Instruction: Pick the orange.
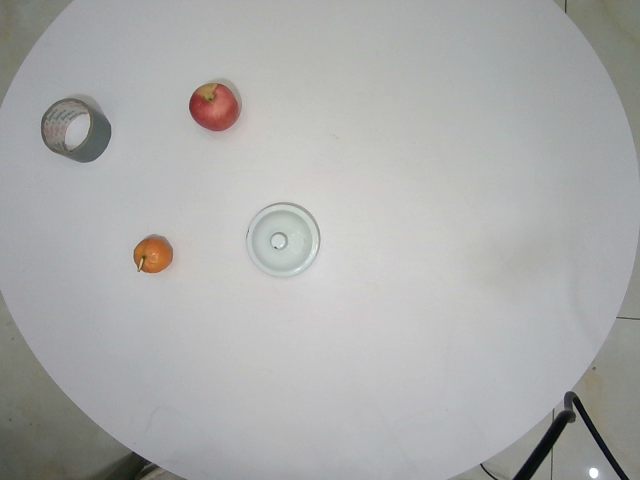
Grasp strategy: vertical